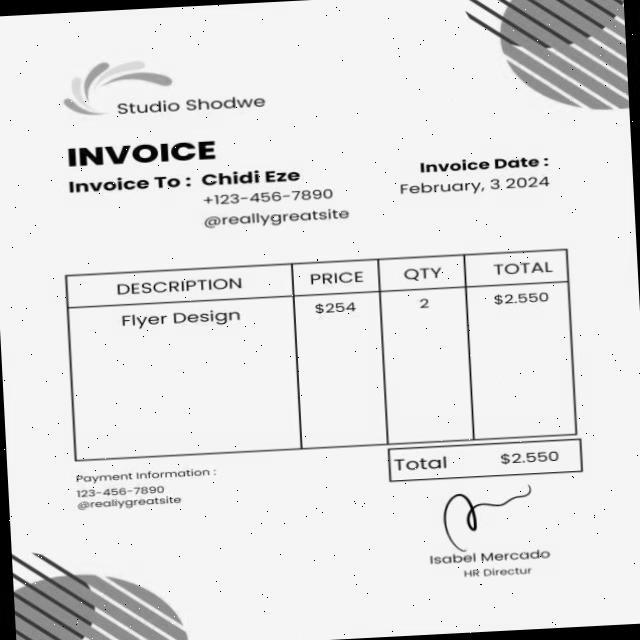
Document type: Invoice